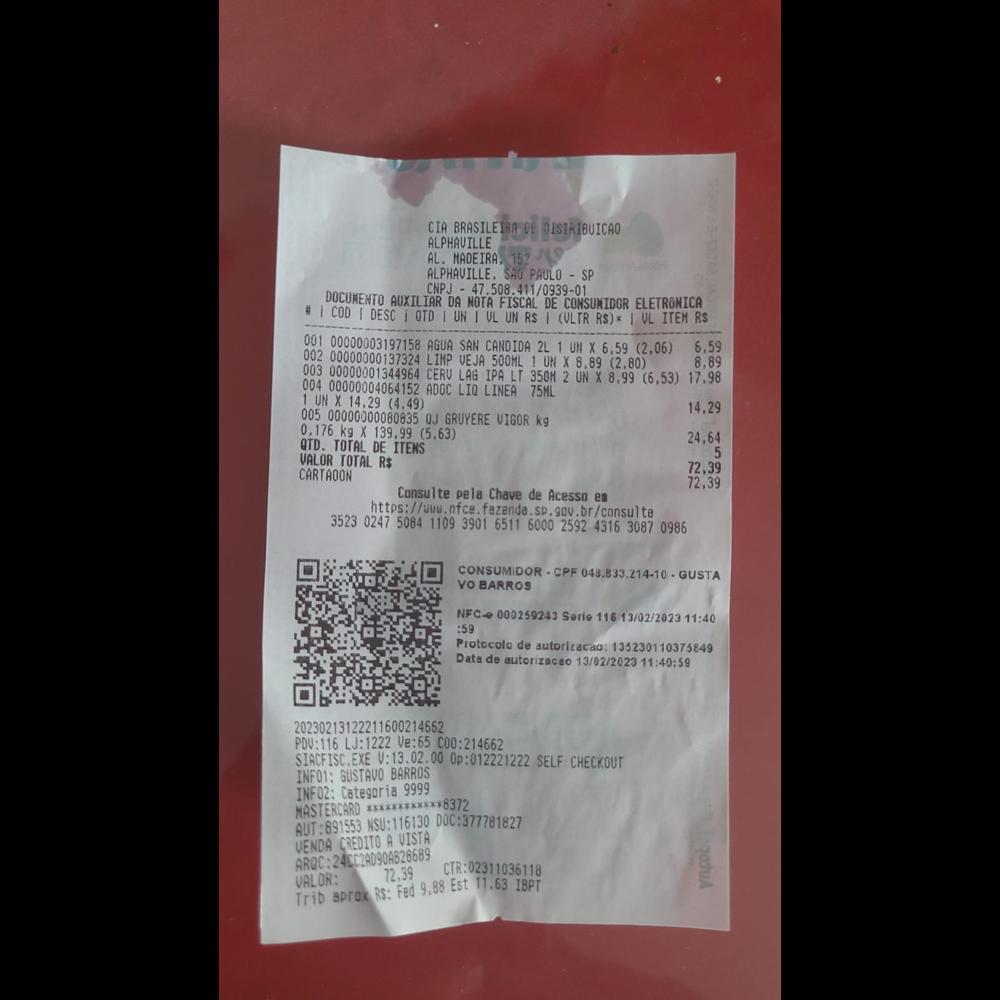
CIA BRASILEIRADE DISTRIBUICAO ALPHAUILLE AL. MADEIRA, ALPHAVILLE, SAU PAULO SP CNPJ. 47.508.311/0939-01 DOCUMENTO AUXILIAR DA NOTA FISCAL DE CONSUMIDOR ELETRONICA #ICOD I DESC I QTD UN I UL UN RS I (ULTR RS)* VL ITEM RS 001 00000003197158 AGUA SAN CANDIDA 2L I UN X6,59 (2,06) 6.59 002 00000000137324 LIMP VEJA 500ML 1 UN X 8.89 (2.80) 003 00000001344964 CERU LAG IPA LT 350M 2 UN X 8.99 (6,53) 17.98 004 00000004064152 ADOC LIQ LINEA 75HL 1UN X 14.29 (4.49) 005 00000000080835 OJ GRUYERE VIGOR kg 0.176 kg X 139.99 (5.63) QTD. TOTAL DE ITENS VALOR TOTAL R$ CARTAOON 8,89 14,29 24,64 5 72,39 72,39 Consulte pela Chave de Acesso es ittos/ww.sfe.fezande.s.se.br/comsulte 3523 02475084 11093901 6511 6000 2592-4316-3087.0986 CONSUMIDOR. CPF 043.833.214-10. GUSTA NFC-e 000259243 Serie 11613/02/202311:40 Protocolo de autorizacao: 133230110375849 Data de autorizacao 13/02/2023 11:40:59 vo BARROS :59 202302131221160214682 PDU:116 LJ:1222 Ve:65 C00:214662 SIACFISC.EXE V:13.02.00 Op:012221222 SELF CHECKOUT INF01: GUSTAVO BARROS INFO2: Categoria 9999 MASTERCARD XX***X***6372 AUT:891553 NSU:116130 00C:377781827 VENDA CREDITO A VISTA AROC:2402A090828689 VALOR: Trib 72,39 CTR:02311036118 aprox RS: Fed9 9,88_Est 11.63 IBPT